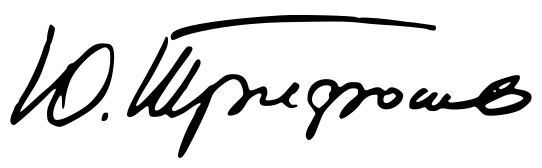
Signature of: yury trifonov